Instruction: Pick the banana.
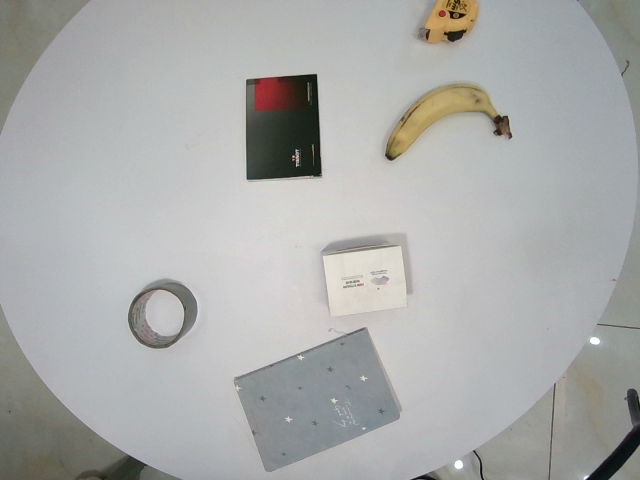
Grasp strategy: vertical